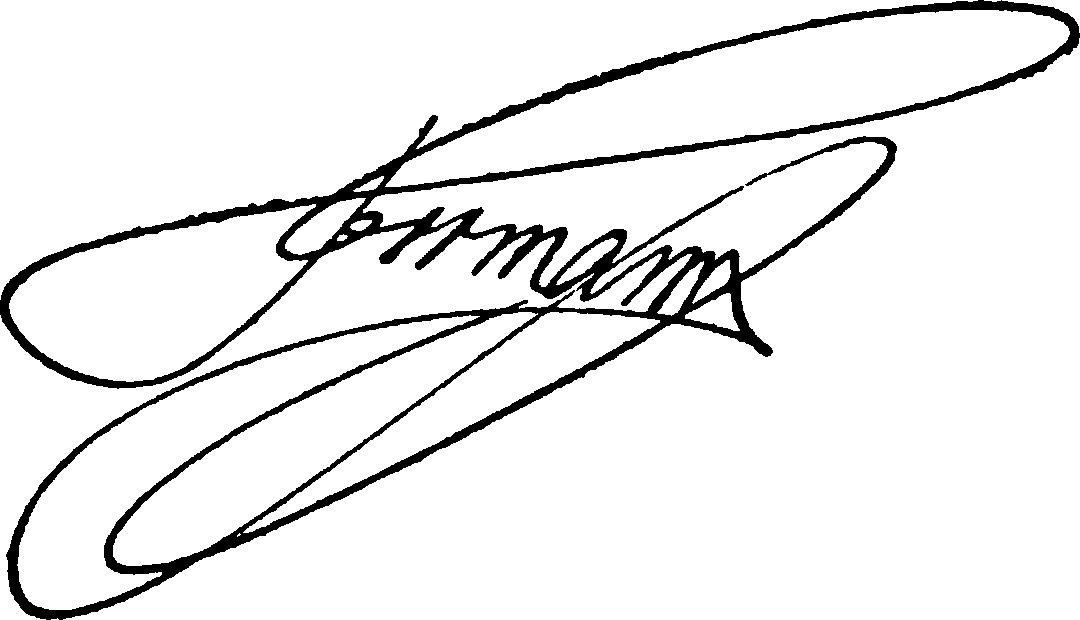
Signature of: ignát herrmann